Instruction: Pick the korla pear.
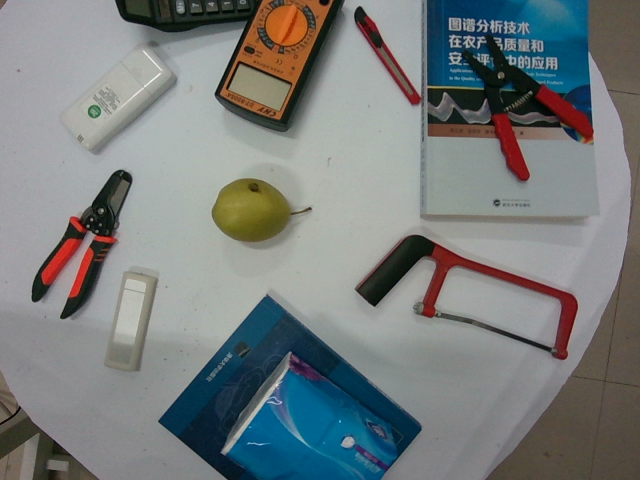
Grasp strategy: vertical